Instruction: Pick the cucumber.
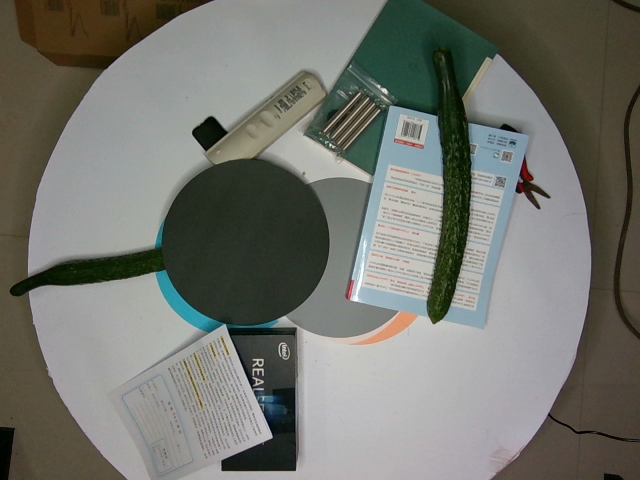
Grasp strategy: vertical